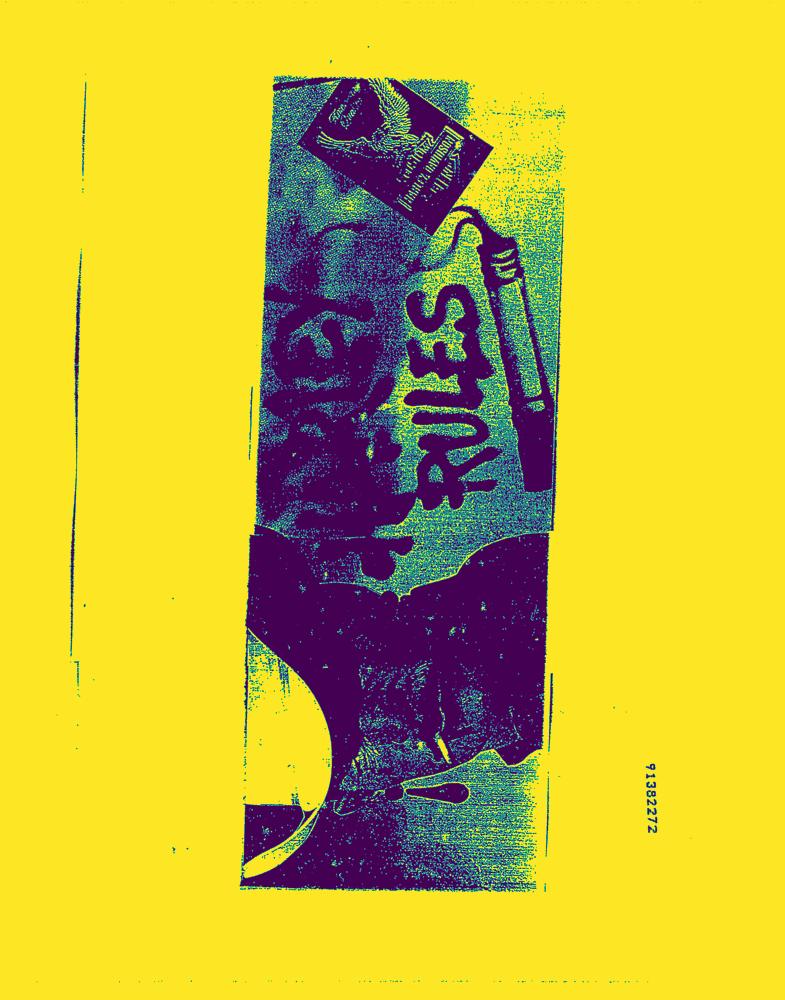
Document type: AD